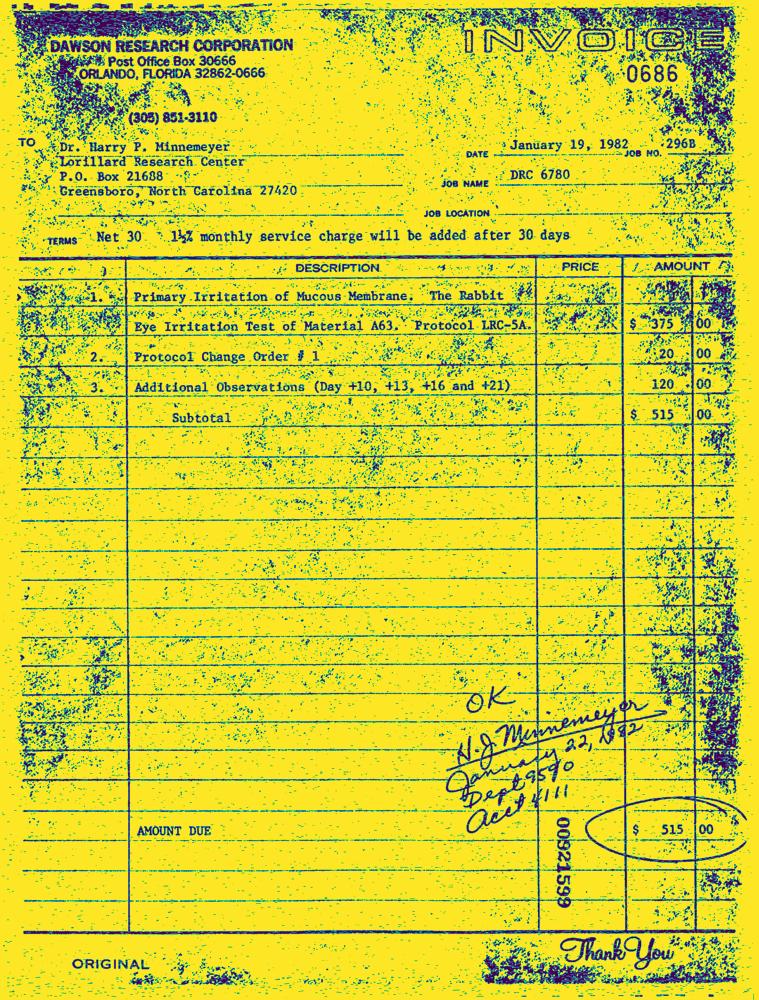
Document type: Invoice-Doc